Question: How is the history relevant to the case?
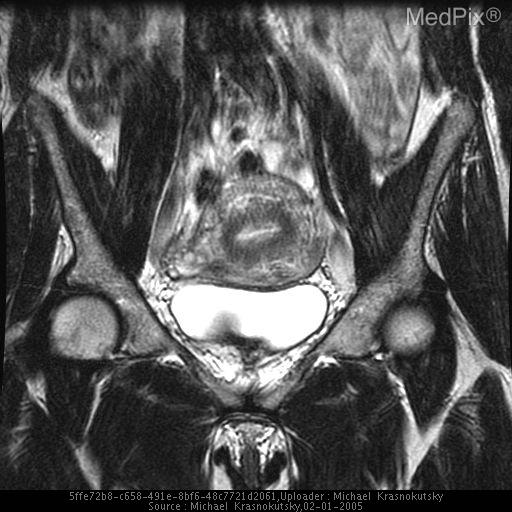
Answer: The patient's history of 36 yo female presents with intermenstrual bleeding for several month.  The bleeding is now increased in the amount with cramping. is key in understanding the case.